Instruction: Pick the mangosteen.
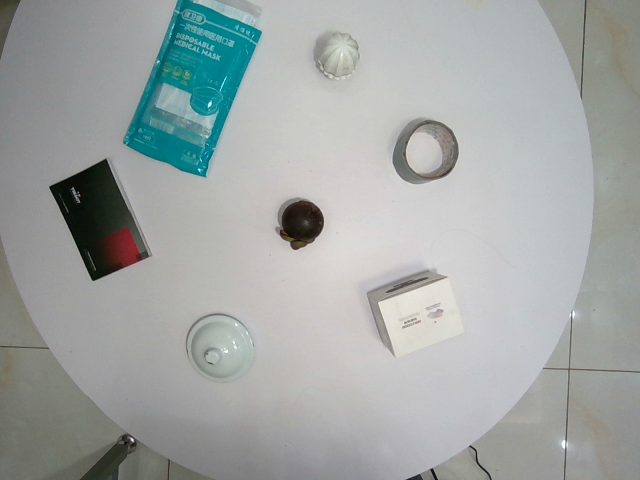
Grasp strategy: vertical